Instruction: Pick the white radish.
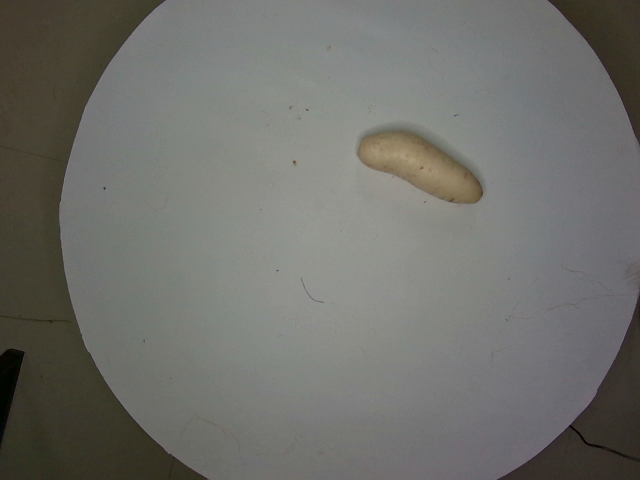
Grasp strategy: vertical